Question: What is the potential diagnosis?
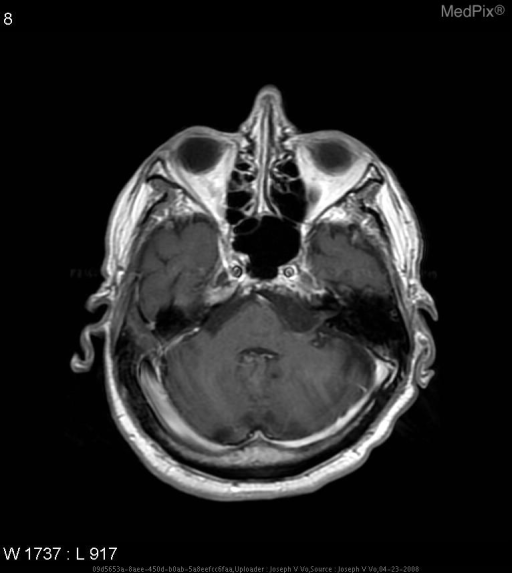
Answer: The possible diagnosis includes •  Epidermoid tumor
•  Arachnoid cyst
•  Dermoid tumor
•  Acoustic neuroma (Vestibular Schwannoma)
•  Malignancy.